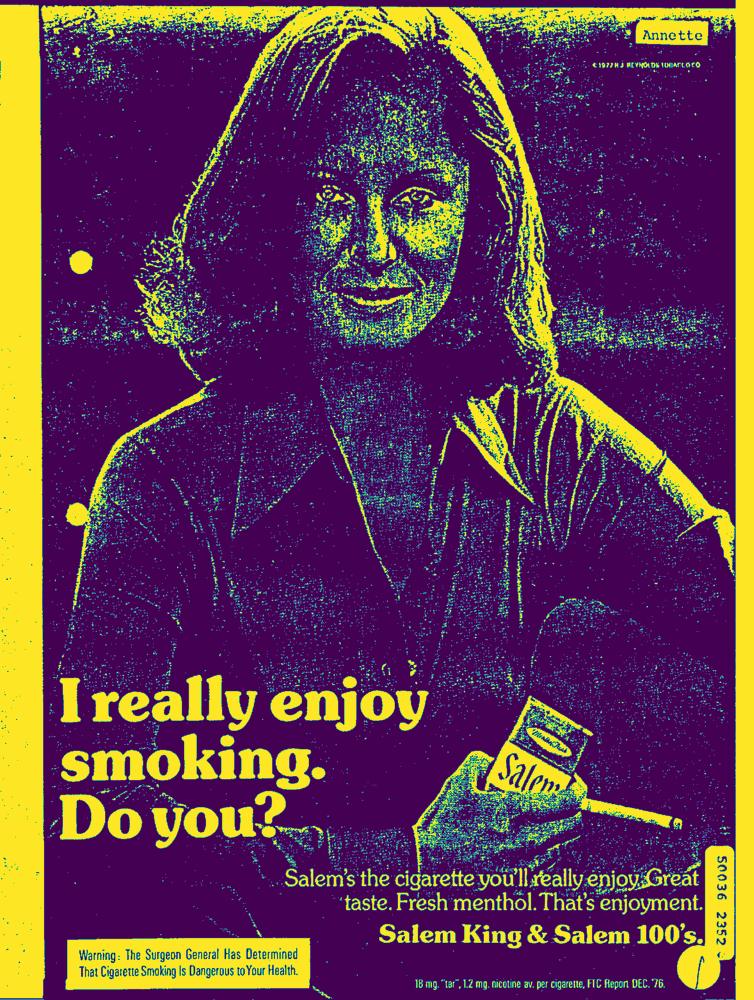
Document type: AD